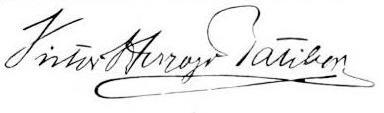
Signature of: victor i duke of ratibor